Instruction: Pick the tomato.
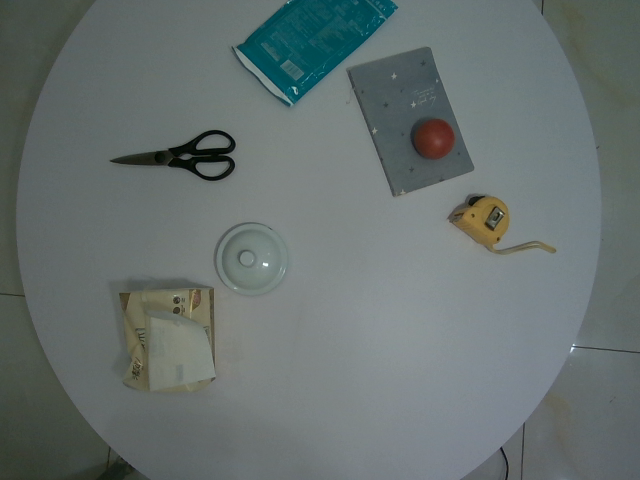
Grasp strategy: vertical